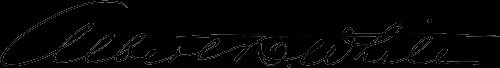
Signature of: albert b white